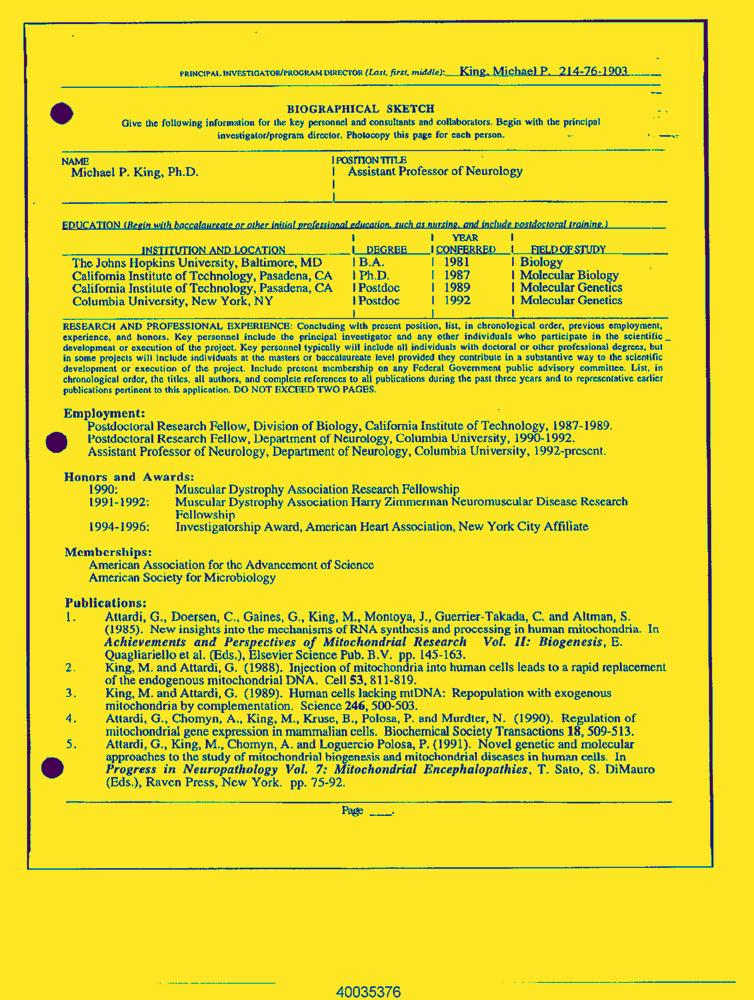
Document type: Resume-Doc